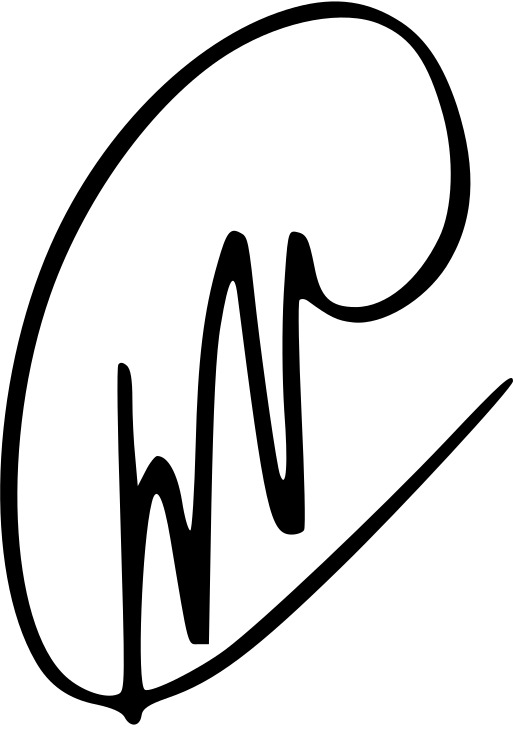
Signature of: will champion